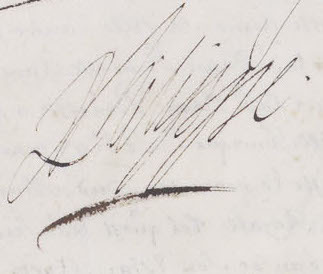
Signature of: philippe duke of orléans